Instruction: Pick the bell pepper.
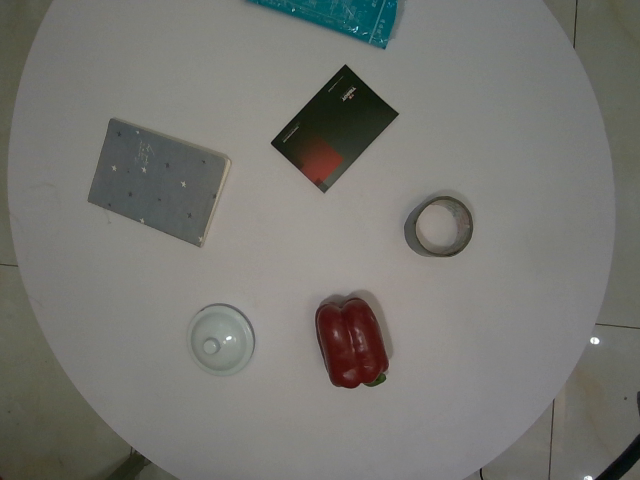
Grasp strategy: vertical